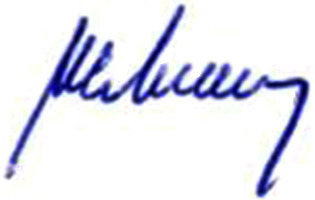
Signature of: ivan saliy